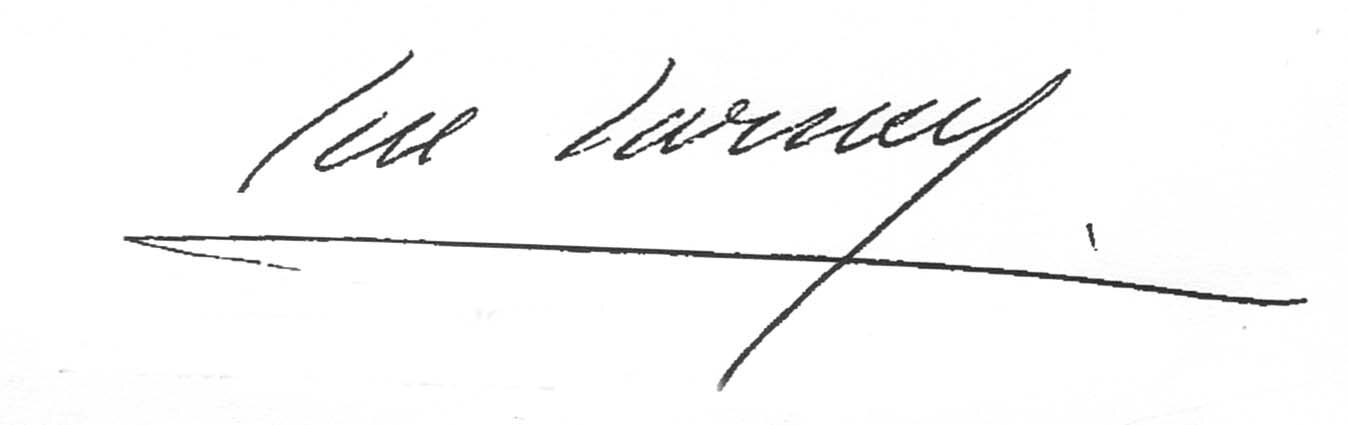
Signature of: josé sarney